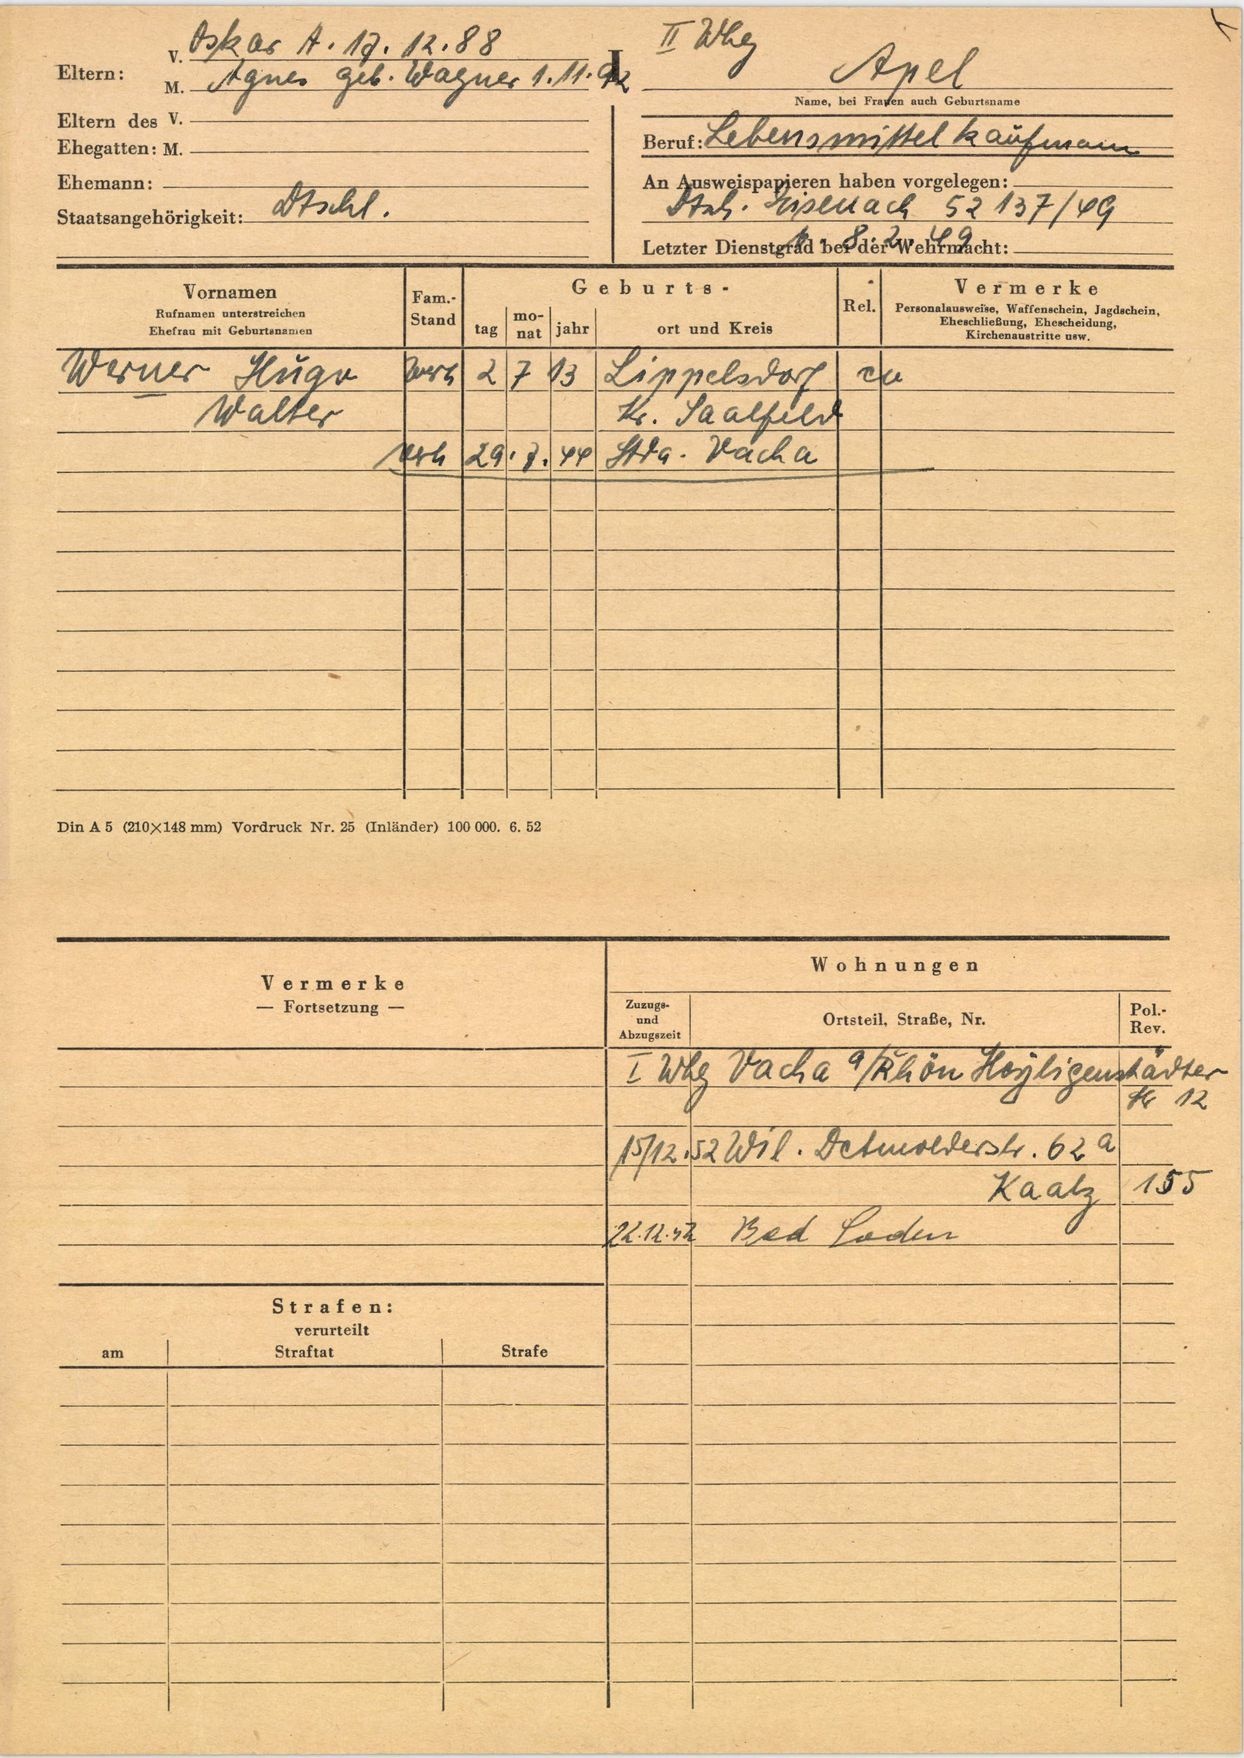
Apel